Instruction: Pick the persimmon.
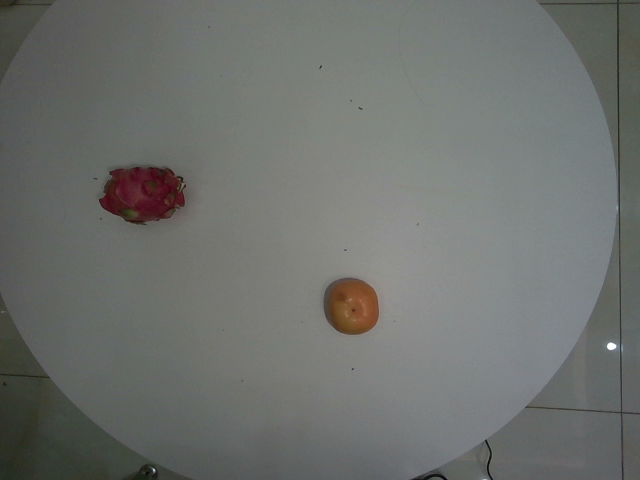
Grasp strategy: vertical